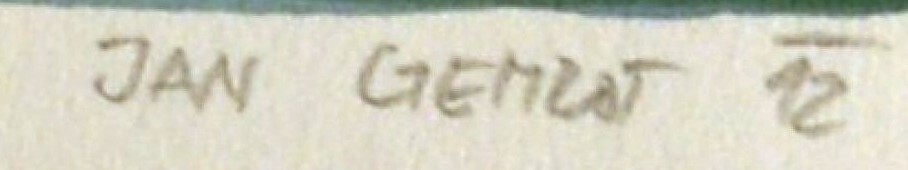
Signature of: jan gemrot